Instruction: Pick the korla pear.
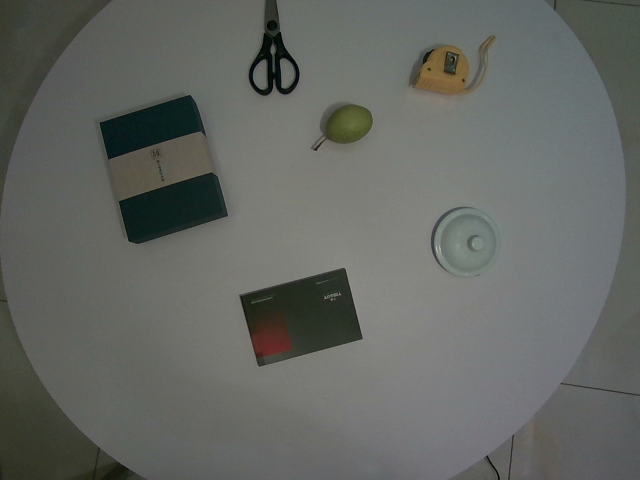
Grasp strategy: vertical